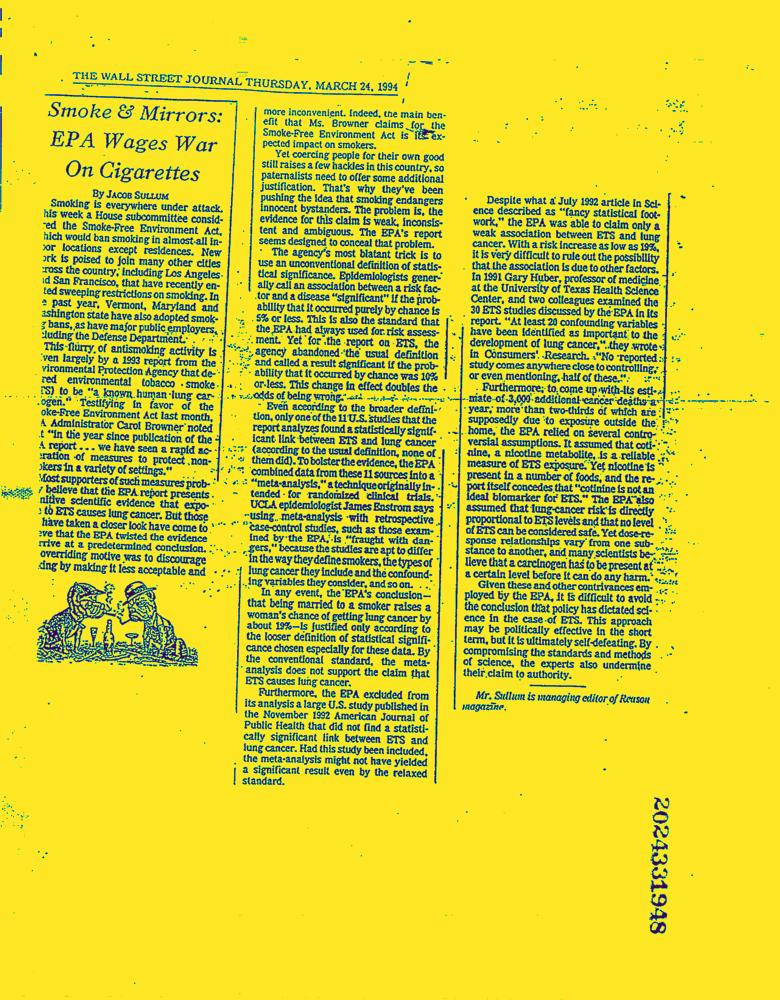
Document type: News-Article